Question: How is the history relevant to the case?
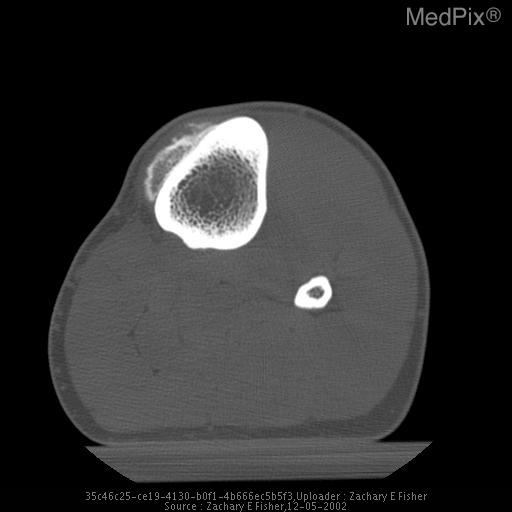
Answer: The patient's history of 26 y/o male with a mass for past 18 months on lower leg. There is no history of trauma.  The patient does not have any fever or chills, and he notes occasional pain at the site of the mass. is key in understanding the case.